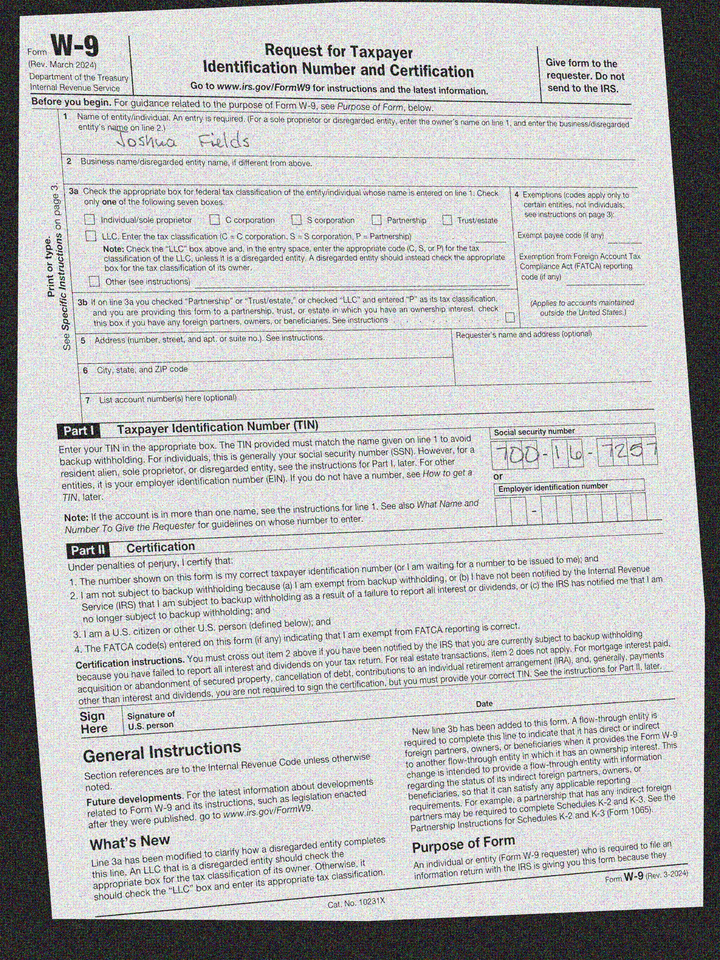
cbx: no
ssn: 700167257
enm: Joshua Fields